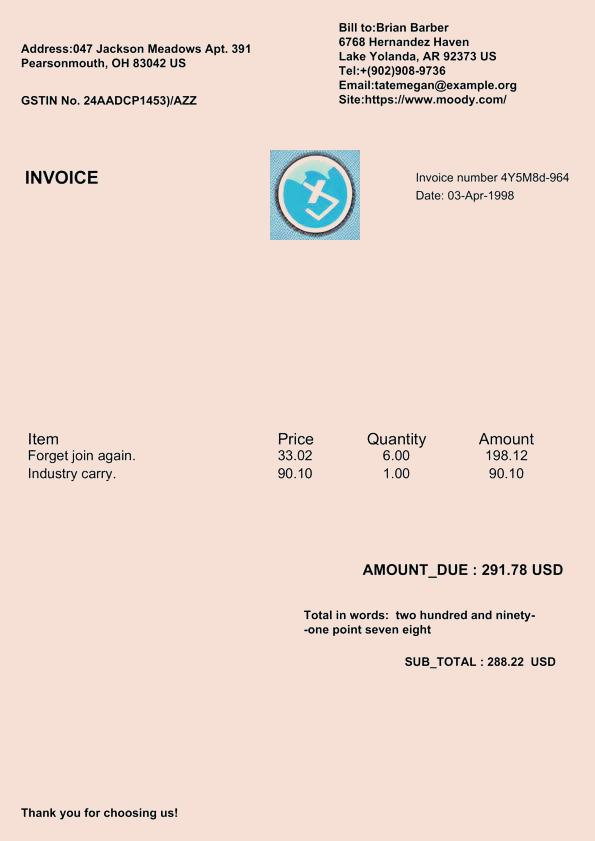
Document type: Invoice